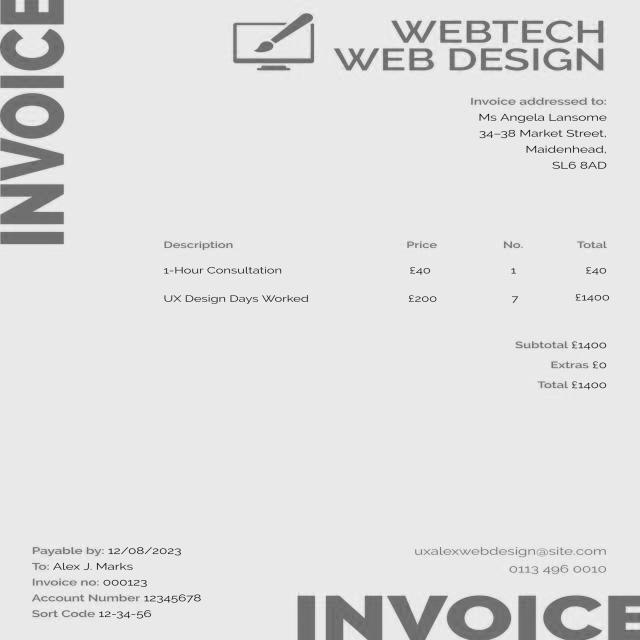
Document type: Invoice